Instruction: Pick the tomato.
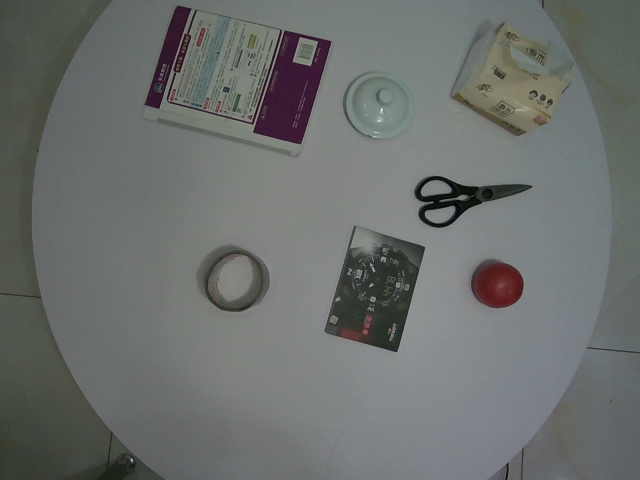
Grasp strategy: vertical